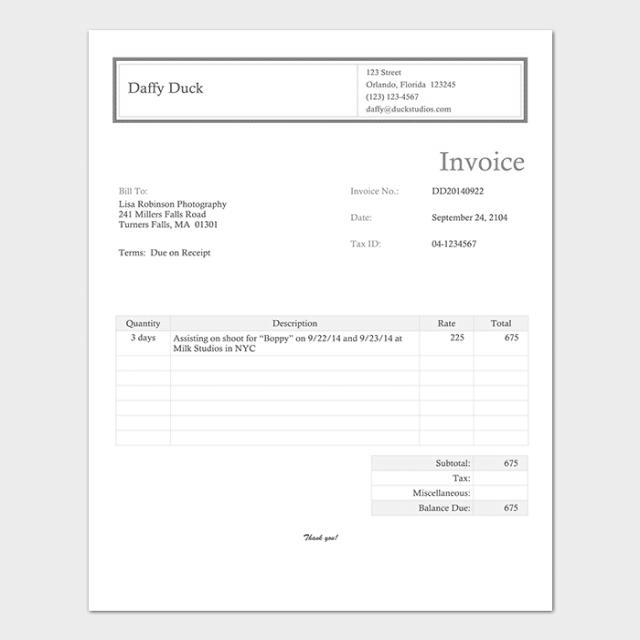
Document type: Invoice